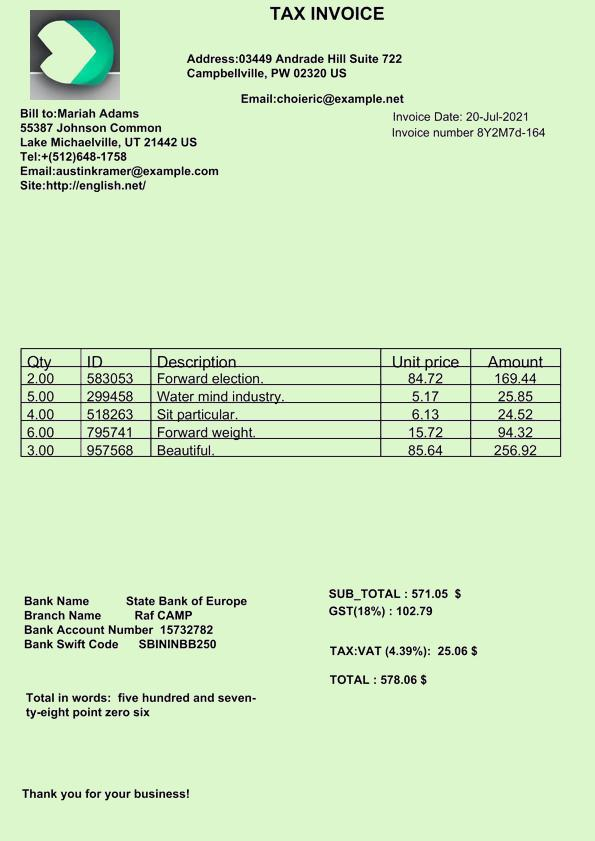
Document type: Invoice